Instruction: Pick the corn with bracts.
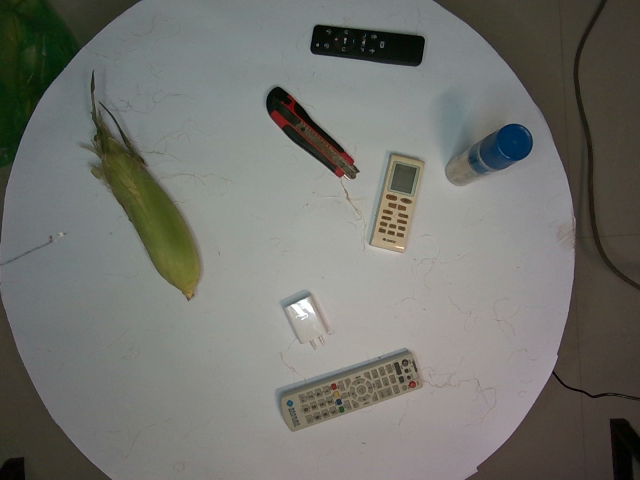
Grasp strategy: vertical